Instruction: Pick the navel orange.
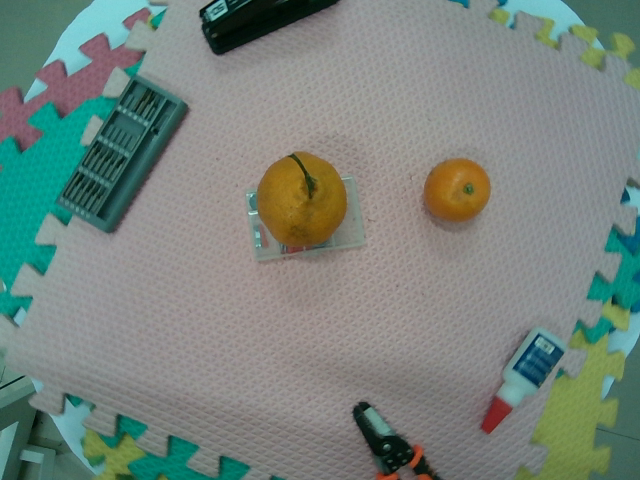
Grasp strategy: vertical